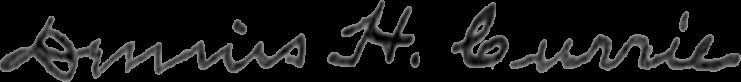
Signature of: dennis hadley currie